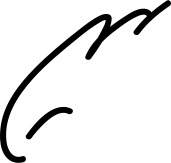
Signature of: muammar gaddafi